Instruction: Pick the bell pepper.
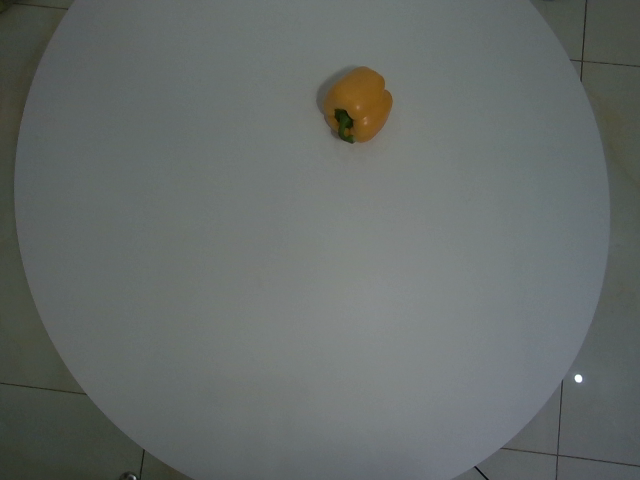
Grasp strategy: vertical